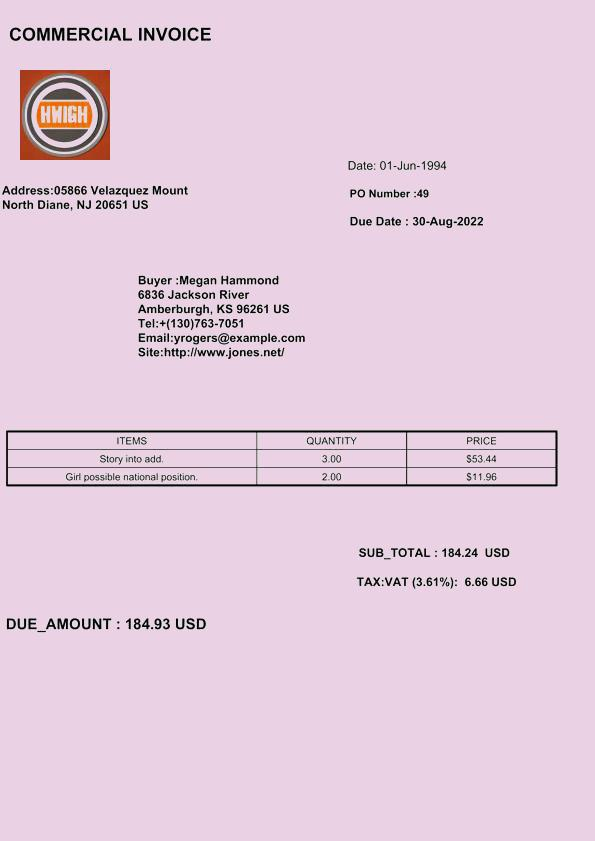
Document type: Invoice